Question: Explain the disease:
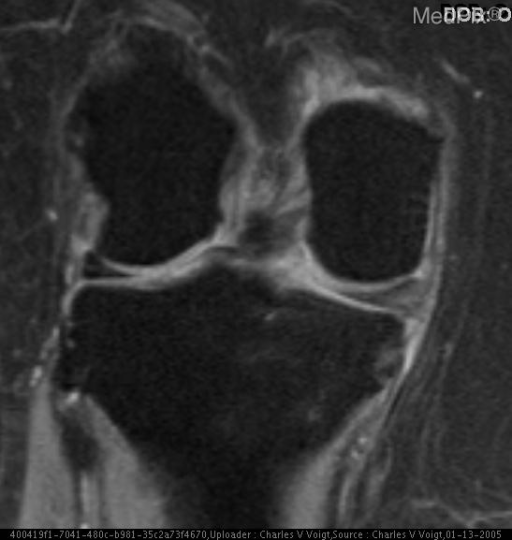
Answer: The disease is discussed as: Hydroxyapatite deposition disease (HADD, Calcific Tendonitis) can be asymptomatic or be painful. Sometimes the pain can be accompanied by fever, swelling and erythema. In some cases, the inflammation can progress to severe bony and joint destruction. On the other hand, cases can also resolve spontaneously or with treatment with NSAIDs. In most cases the disease is self limiting. Several causes for deposition of calcium hydroxyapatite in tendons have been proposed, but thus far none is confirmed.

The calcific deposits occur most commonly at humerus or femur. They occur within tendons and ligaments. These can rupture into adjacent bursa, joint, or bone. When they rupture into bone, they can cause bone marrow edema that may mimic tumor or infection. If calcium hydroxyapatite is ruptured into a joint, it may cause joint destruction.

Resolution can occur with NSAIDs, ultrasound, joint injections, or spontaneously.